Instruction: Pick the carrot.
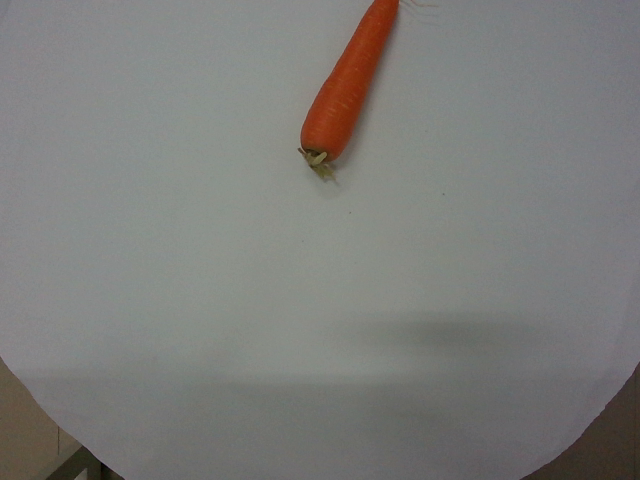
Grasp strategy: vertical